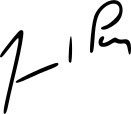
Signature of: jean marie le pen